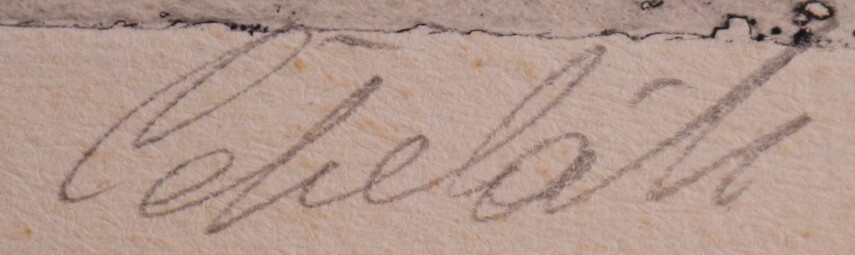
Signature of: ladislav čepelák